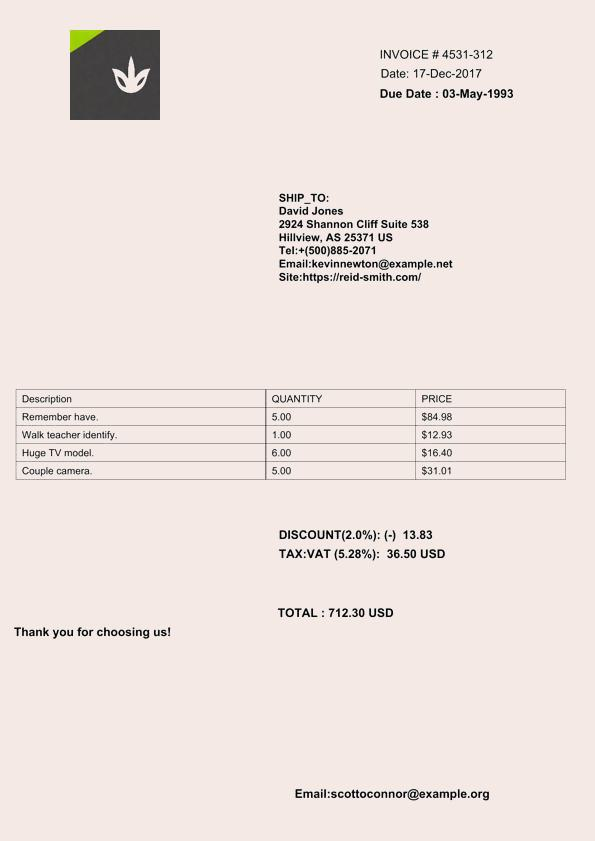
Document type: Invoice